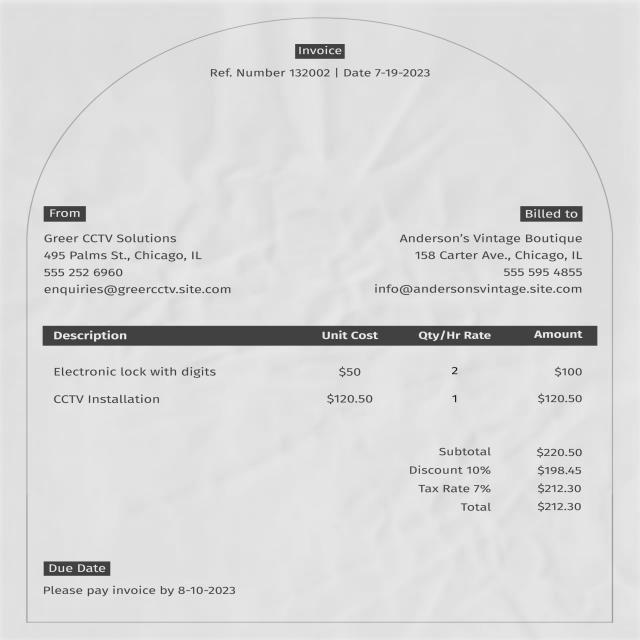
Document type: Invoice